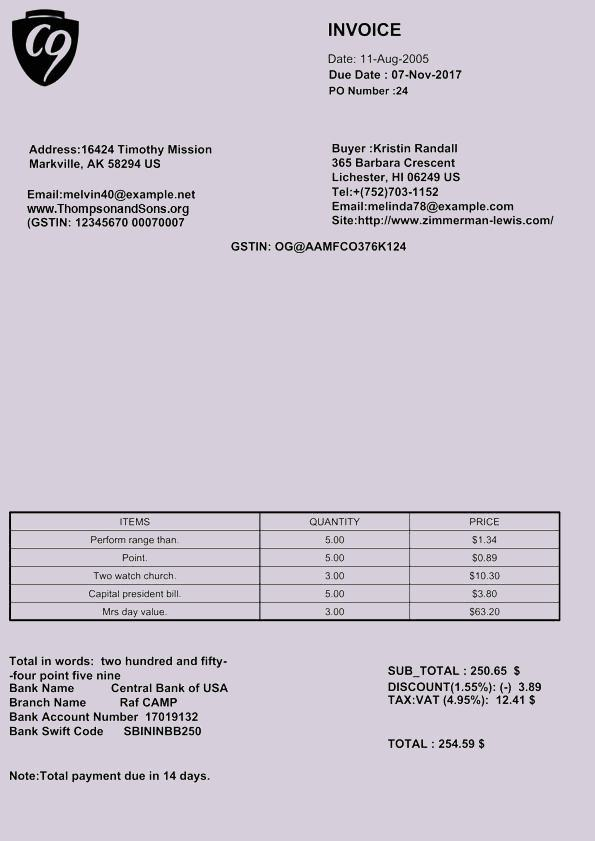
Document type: Invoice